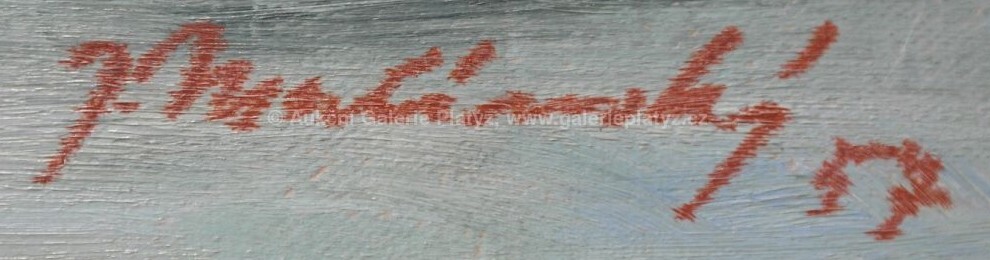
Signature of: jaroslav malínský